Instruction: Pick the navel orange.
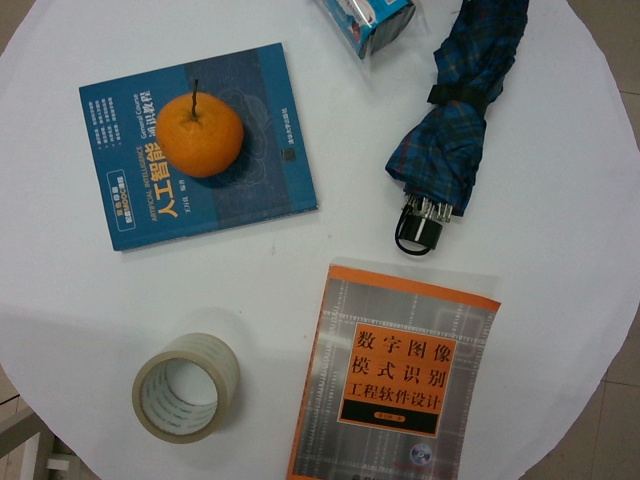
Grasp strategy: vertical